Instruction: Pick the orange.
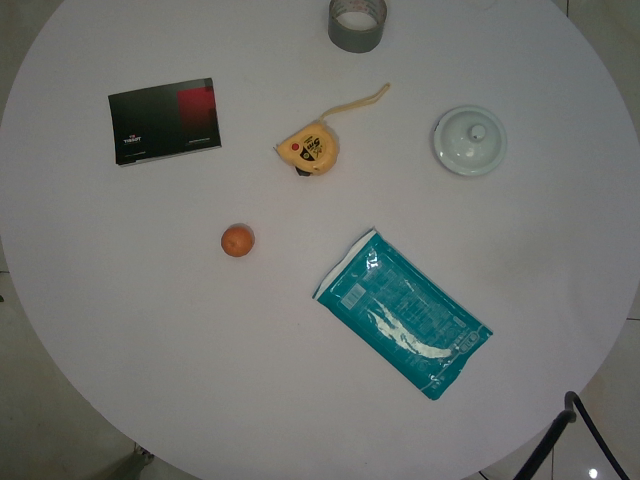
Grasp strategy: vertical